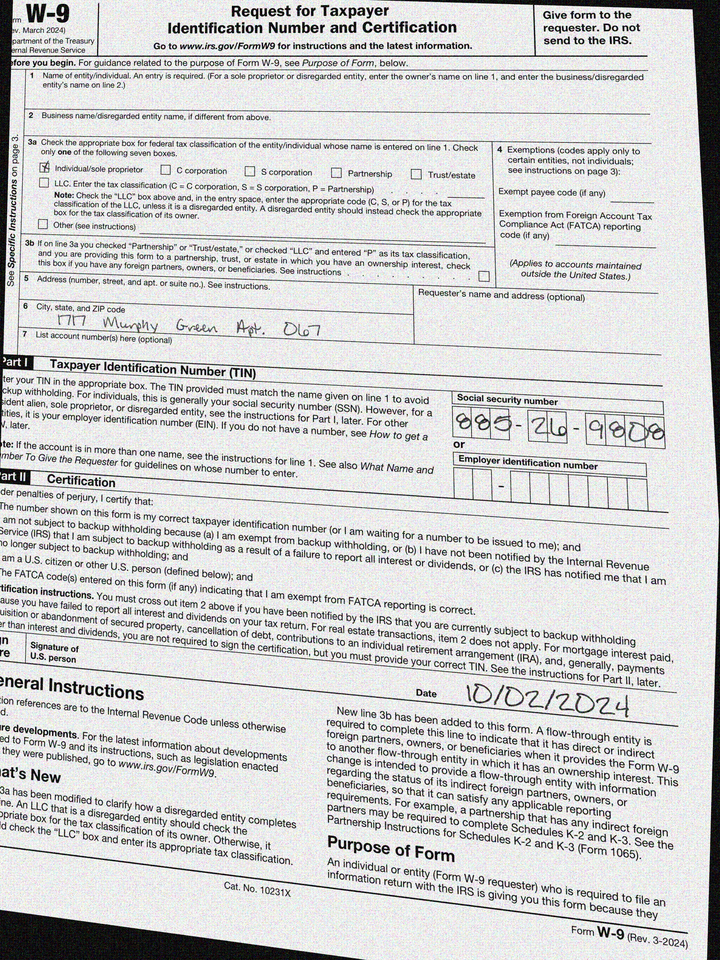
adr1: 1717 Murphy Green Apt. 067
cbx: yes
ssn: 885269808
sdt: 10/02/2024